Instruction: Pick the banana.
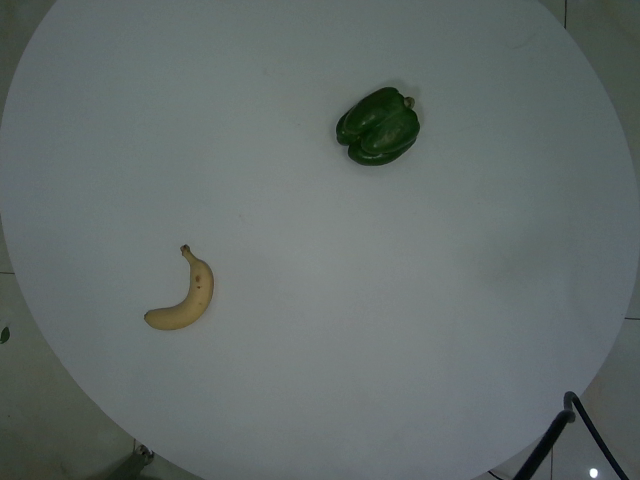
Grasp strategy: vertical